Question: What is the potential diagnosis?
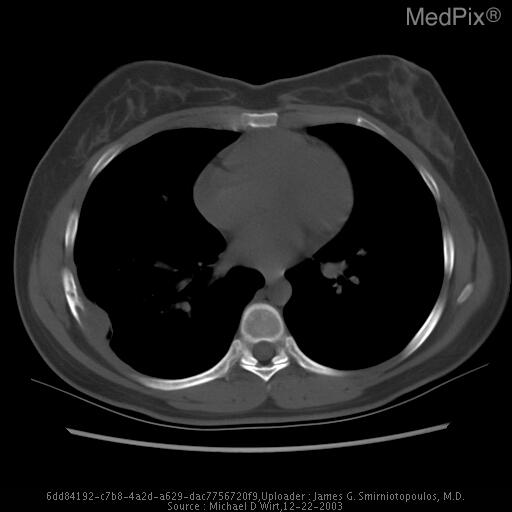
Answer: The possible diagnosis includes Healing fracture
Lymphoma/leukemia
Plasmacytoma
Aneurismal bone cyst
Ewing sarcoma
Hemangioma
Infection/osteomyelitis/abscess
Chondorblastoma.